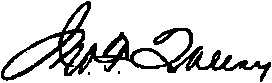
Signature of: john francis queeny